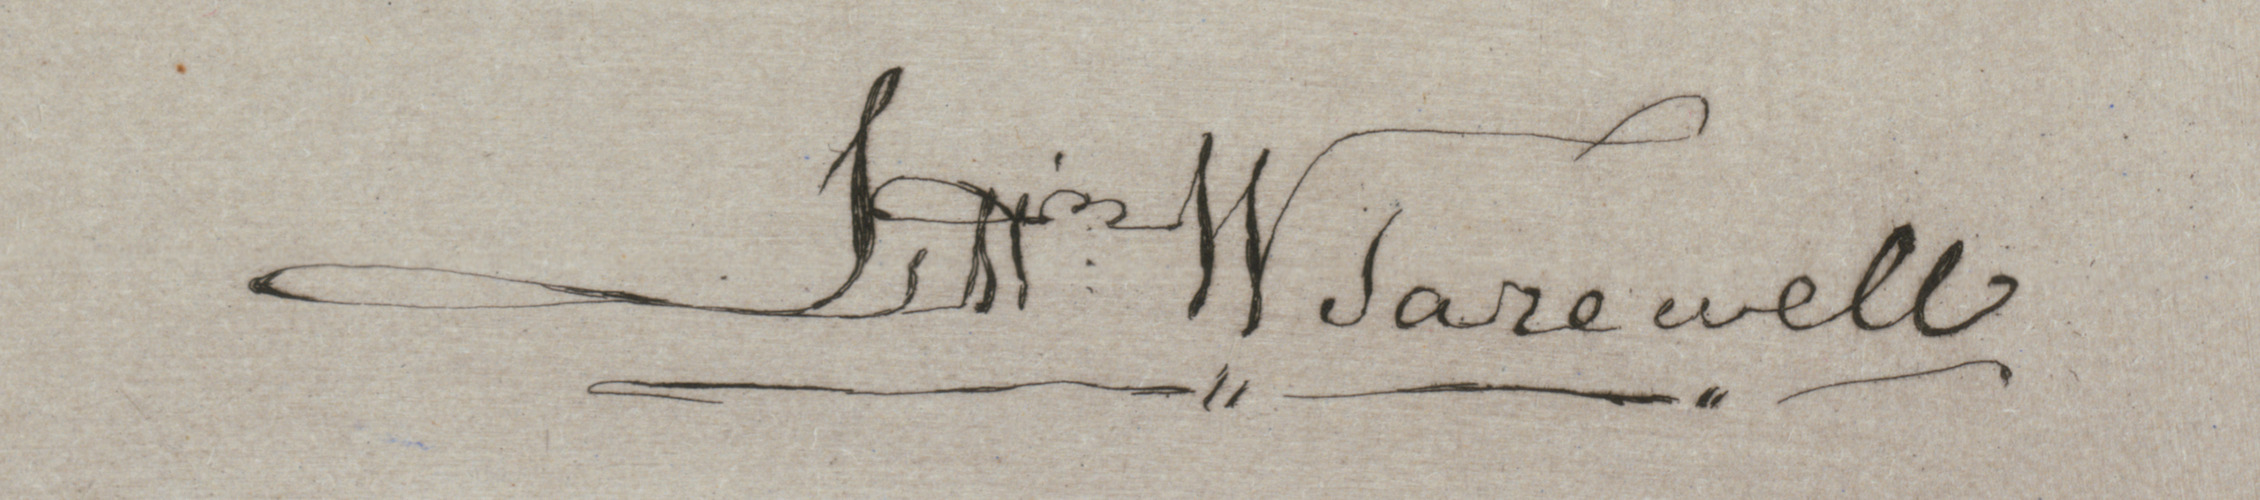
Signature of: littleton waller tazewell